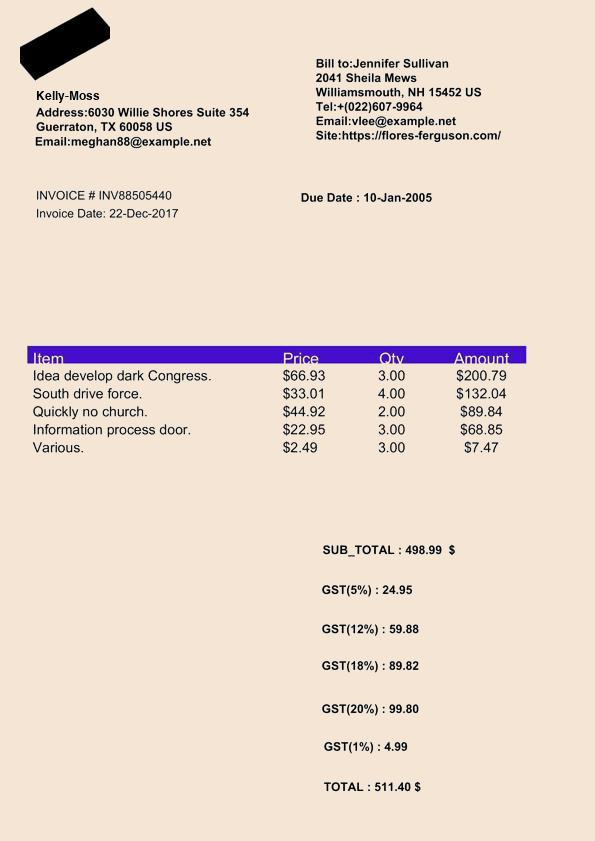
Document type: Invoice